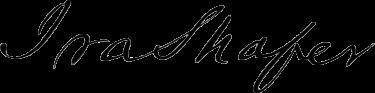
Signature of: ira shafer